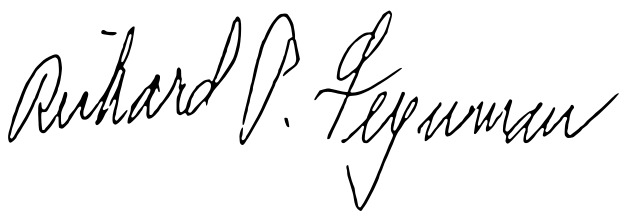
Signature of: richard feynman